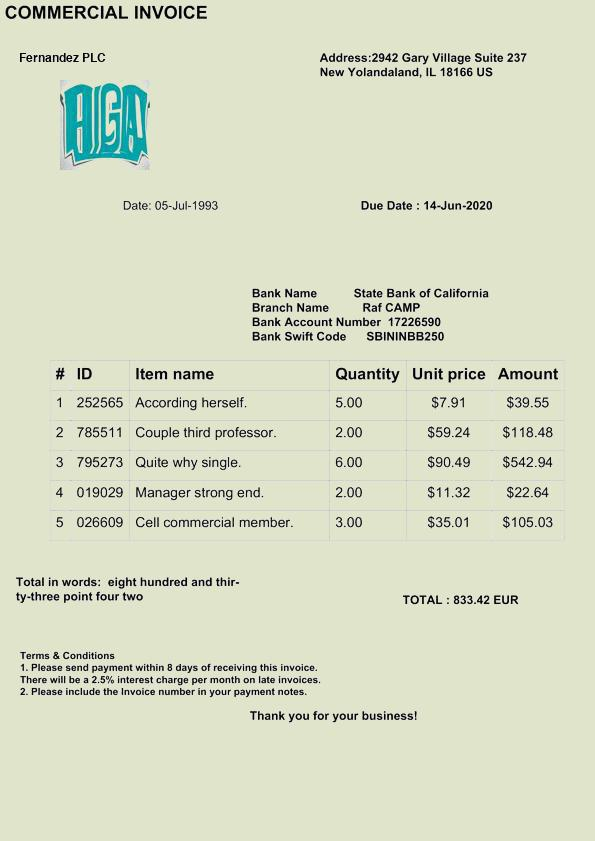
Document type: Invoice